Question: What is the mailing or notice date provided in the document?
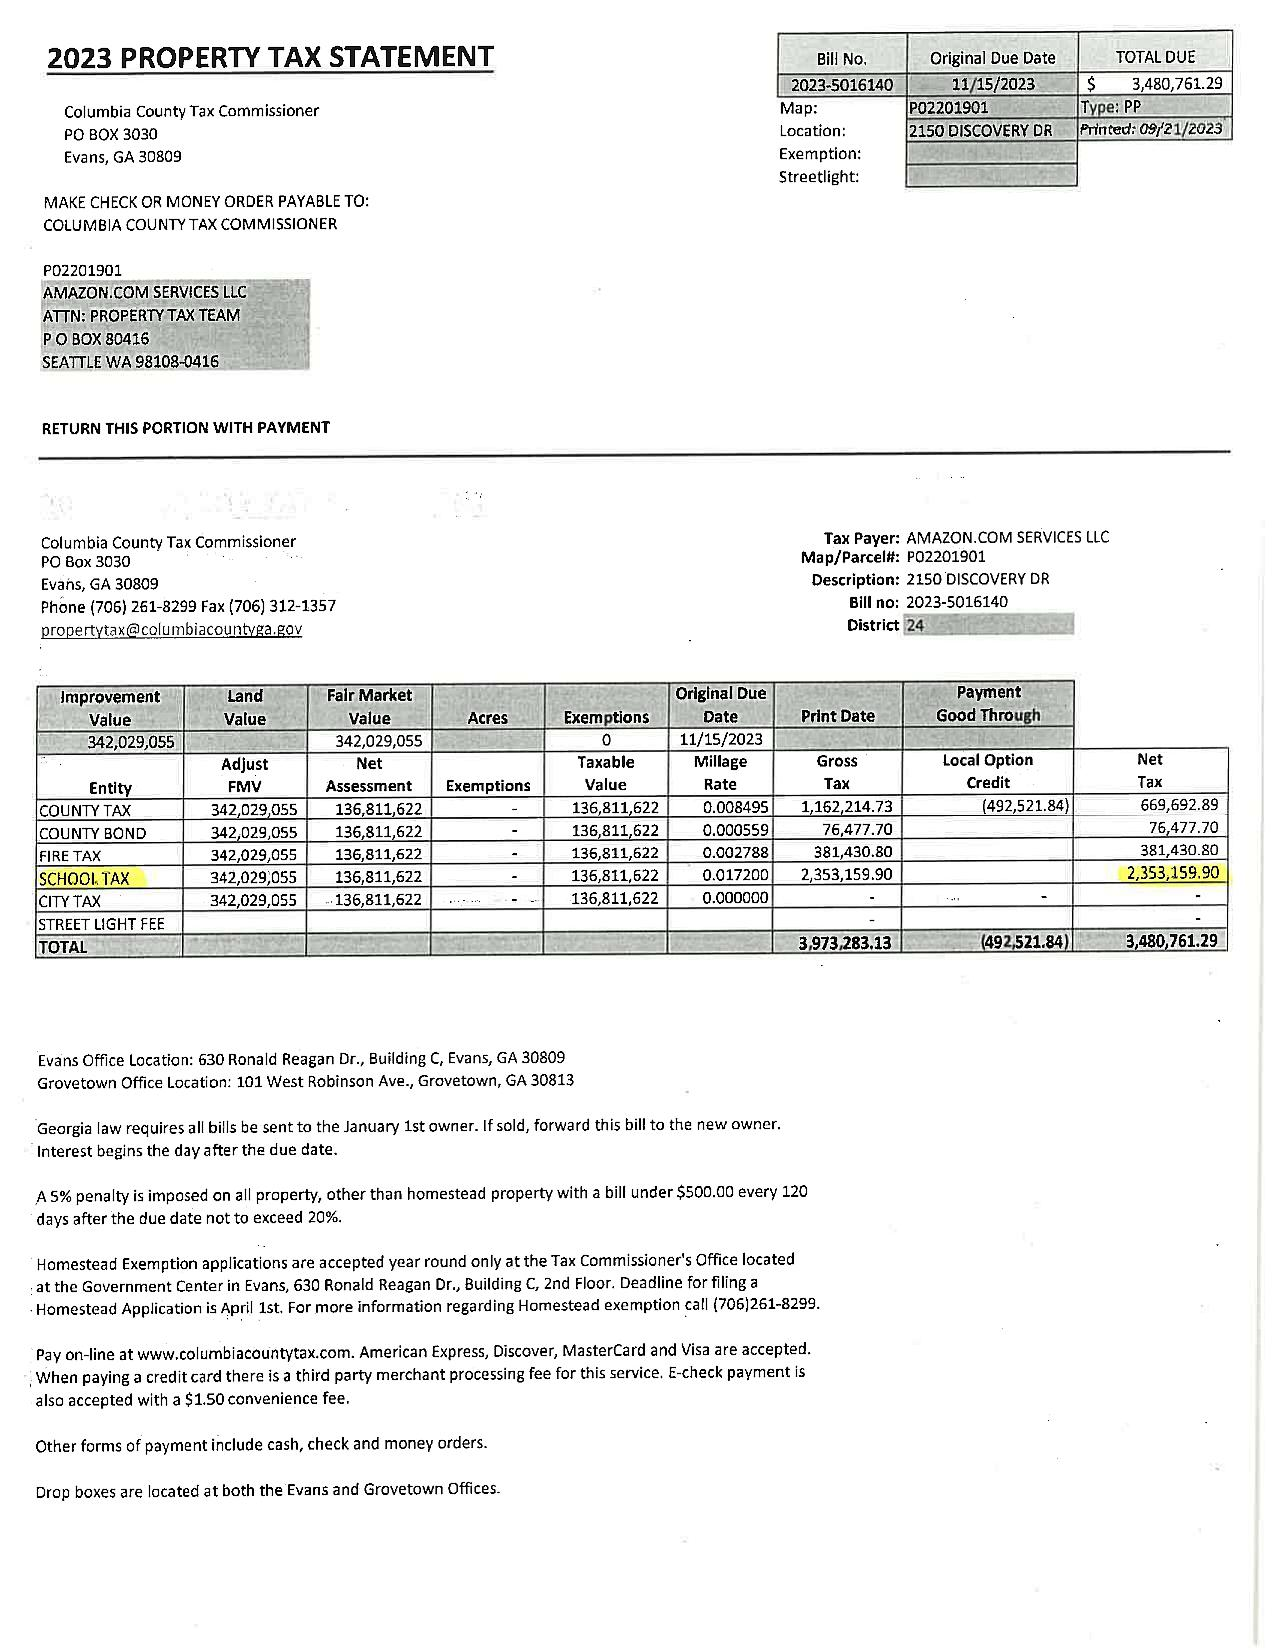
Answer: "9/21/23"